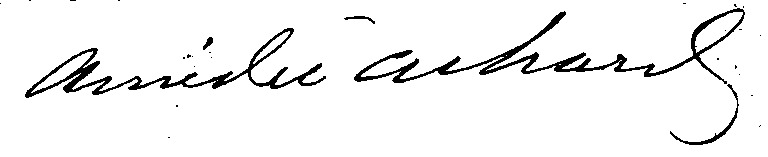
Signature of: louis amédée achard